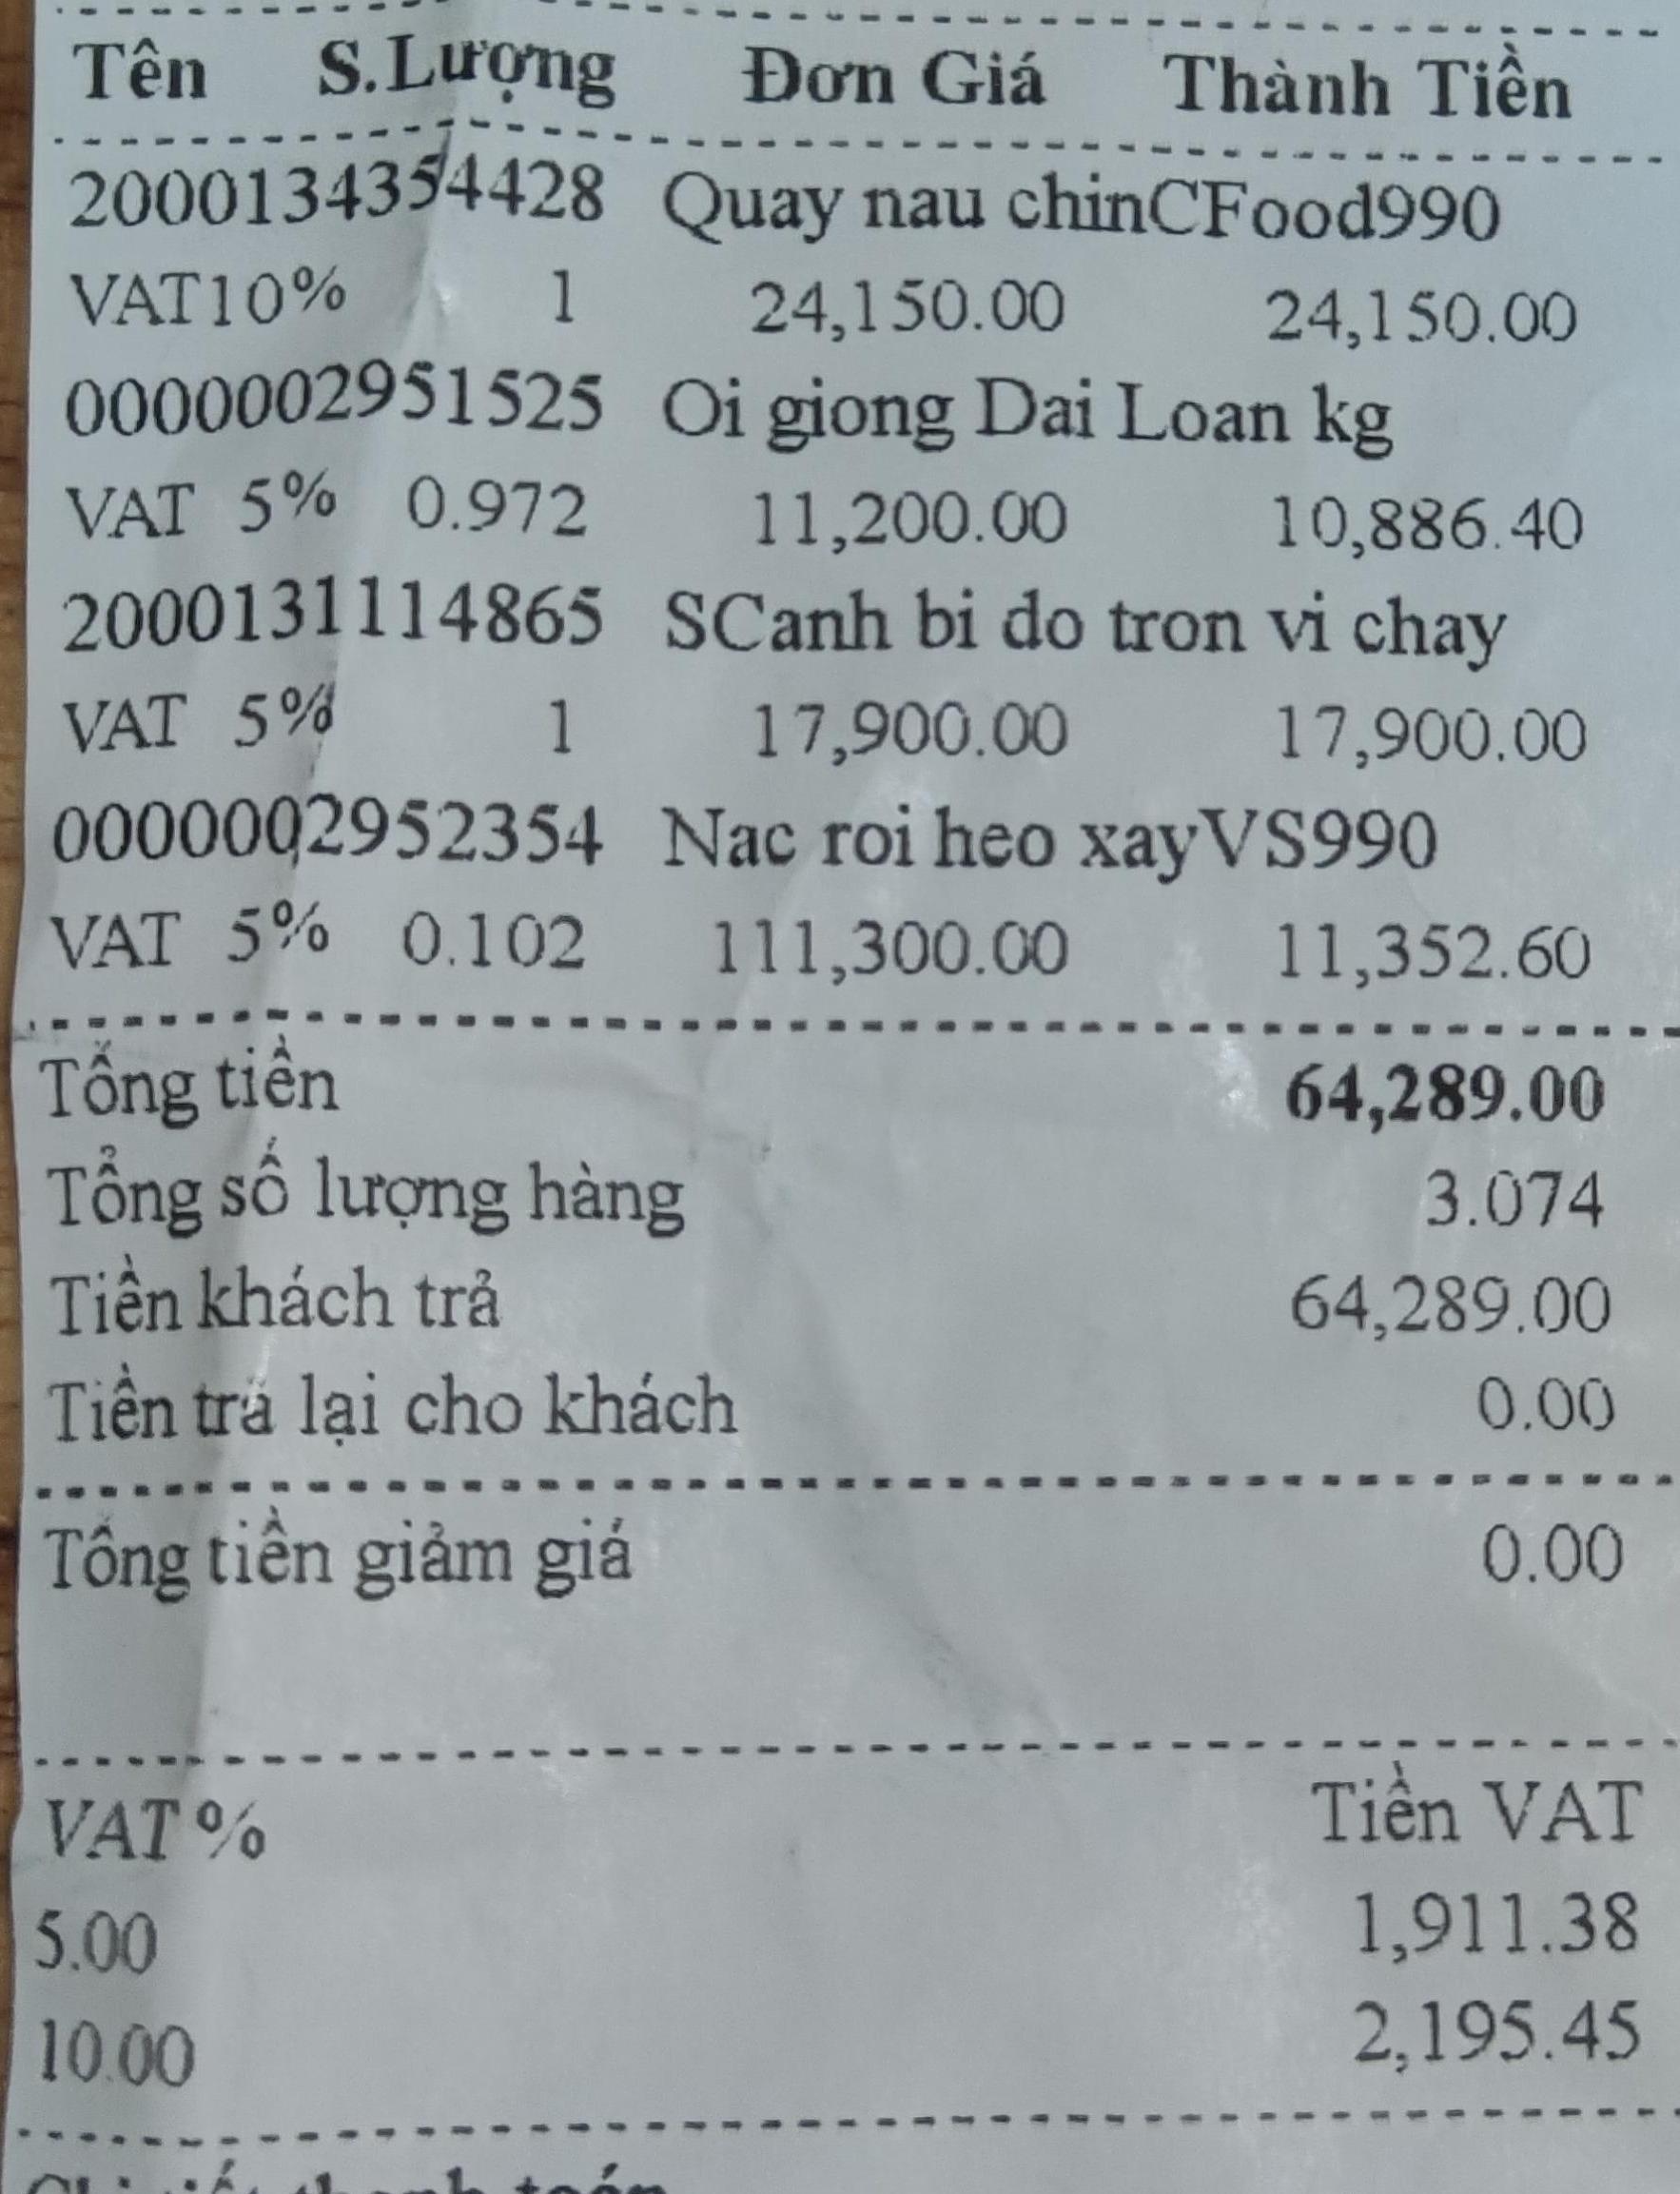
<table>
<tr>
<th>Tên</th>
<th>S.Lượng</th>
<th>Đơn Giá</th>
<th>Thành Tiền</th>
</tr>
<tr>
<td>2000134354428 Quay nau chinCFood990 VAT 10%</td>
<td>1</td>
<td>24,150.00</td>
<td>24,150.00</td>
</tr>
<tr>
<td>0000002951525 Oi giorg Dai Loan kg VAT 5%</td>
<td>0.972</td>
<td>11,200.00</td>
<td>10,886.40</td>
</tr>
<tr>
<td>2000131114865 SCanh bi do tron vi chay VAT 5%</td>
<td>1</td>
<td>17,900.00</td>
<td>17,900.00</td>
</tr>
<tr>
<td>0000002952354 Nac roi heo xayVS990 VAT 5%</td>
<td>0.102</td>
<td>111,300.00</td>
<td>11,352.60</td>
</tr>
</table>

Tổng tiền 64,289.00
Tổng số lượng hàng 3.074
Tiền khách trả 64,289.00
Tiền trả lại cho khách 0.00
Tổng tiền giảm giá 0.00

<table>
<tr>
<th>VAT %</th>
<th>Tiền VAT</th>
</tr>
<tr>
<td>5.00</td>
<td>1,911.38</td>
</tr>
<tr>
<td>10.00</td>
<td>2,195.45</td>
</tr>
</table>